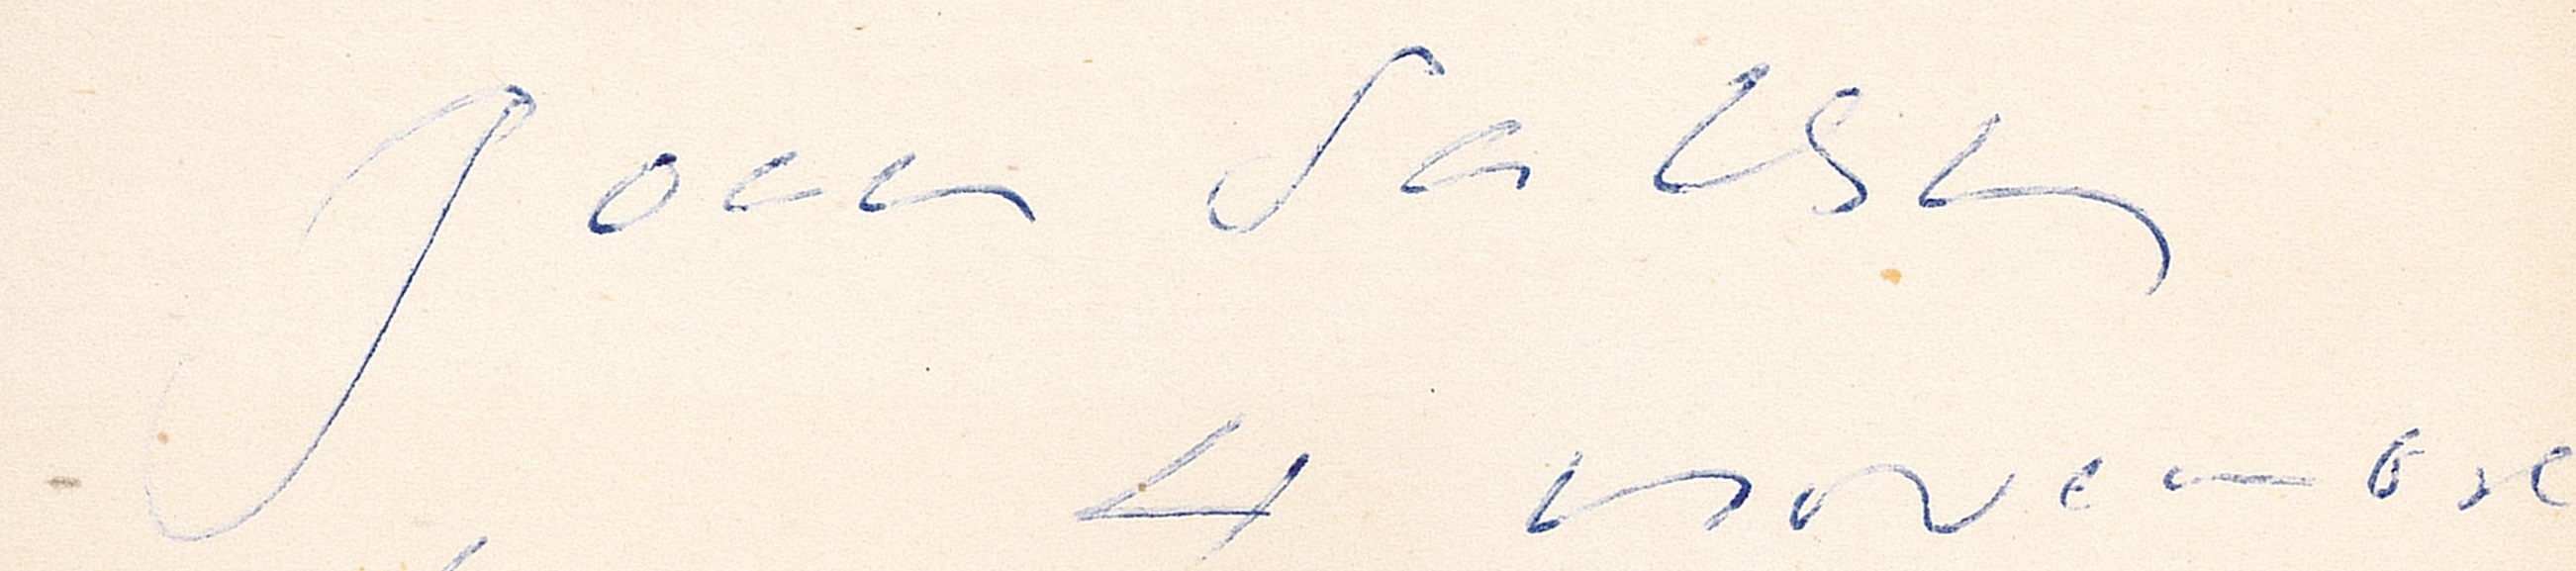
Signature of: joan sales i vallès